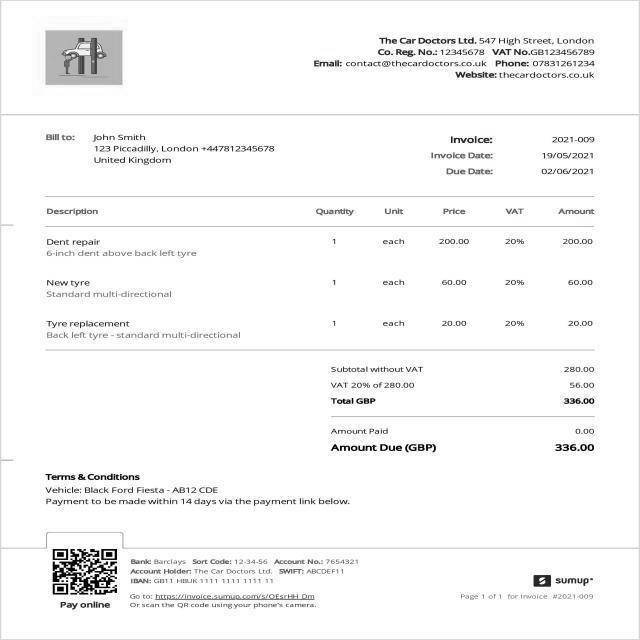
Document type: Invoice